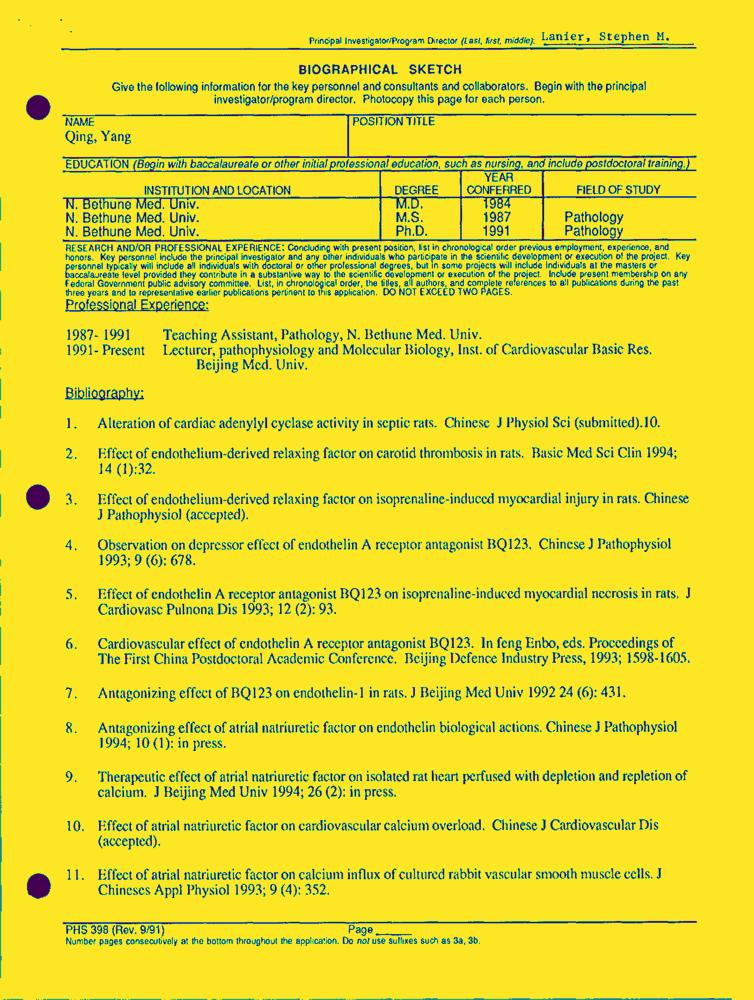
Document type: Resume-Doc